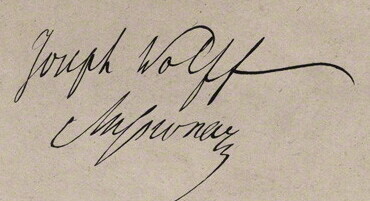
Signature of: joseph wolff